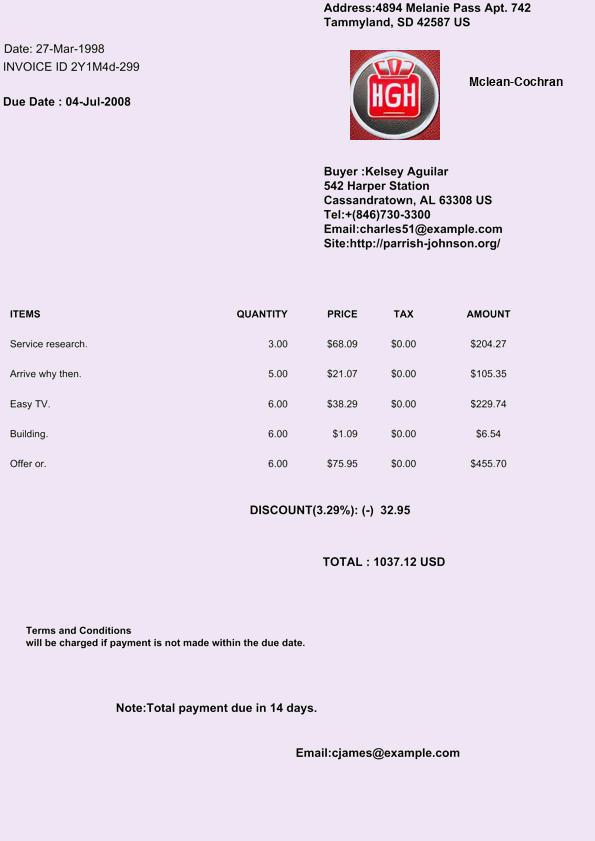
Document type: Invoice